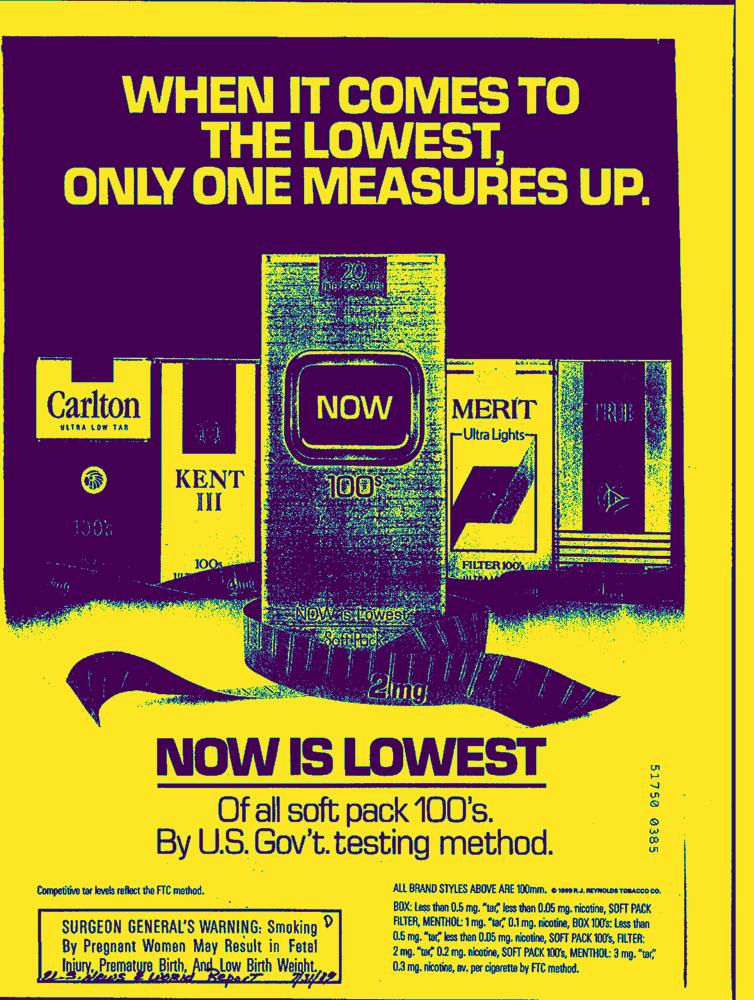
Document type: AD